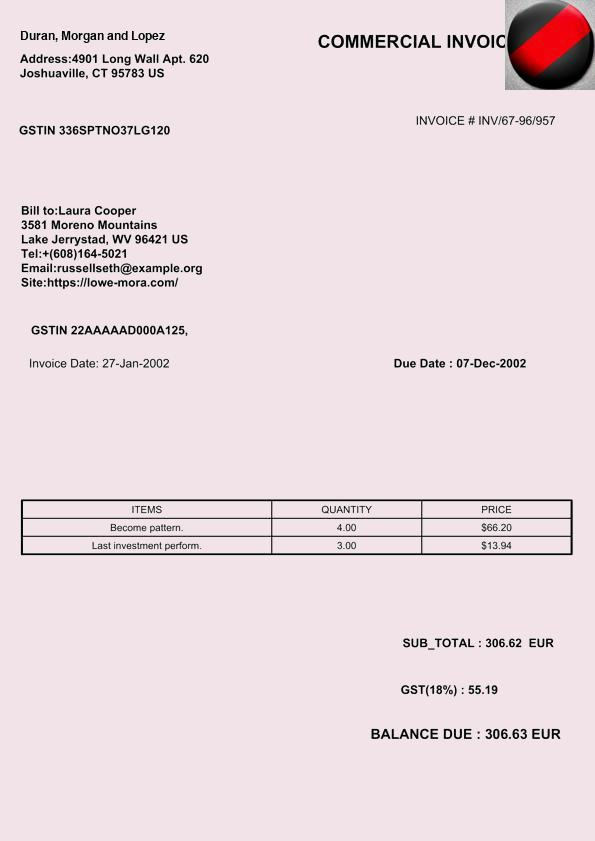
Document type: Invoice